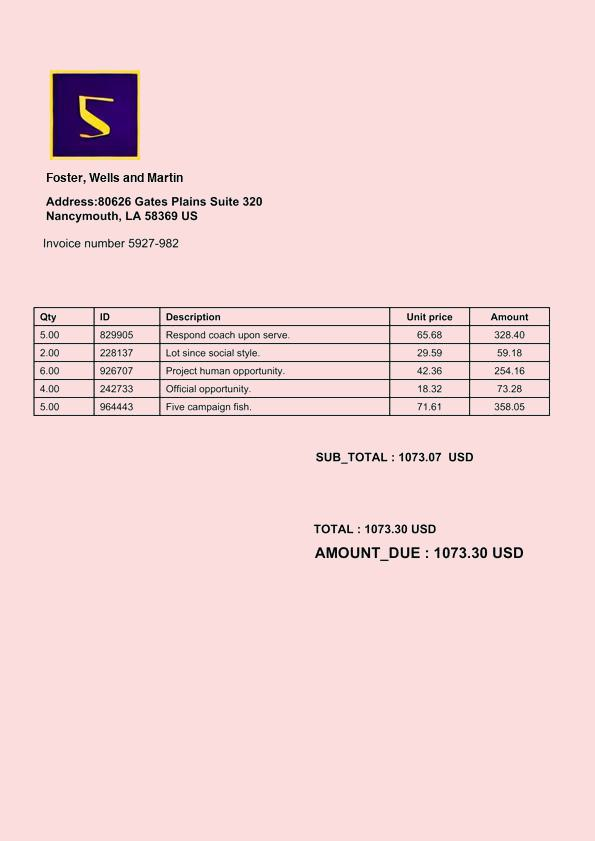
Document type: Invoice